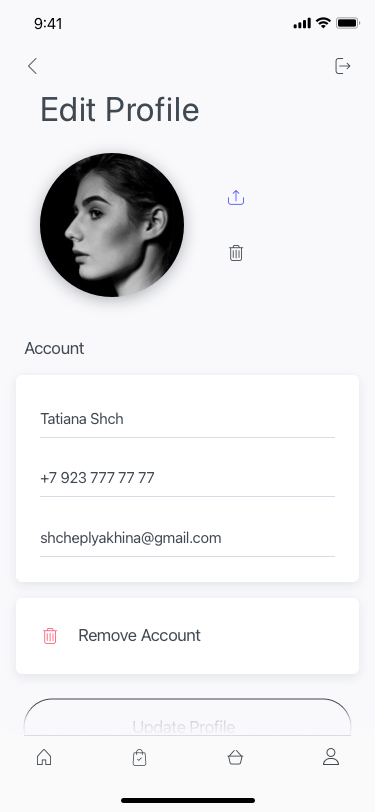
Text in this UI design:
Update Profile
Remove Account
Tatiana Shch
+7 923 777 77 77
shcheplyakhina@gmail.com
Account
Edit Profile